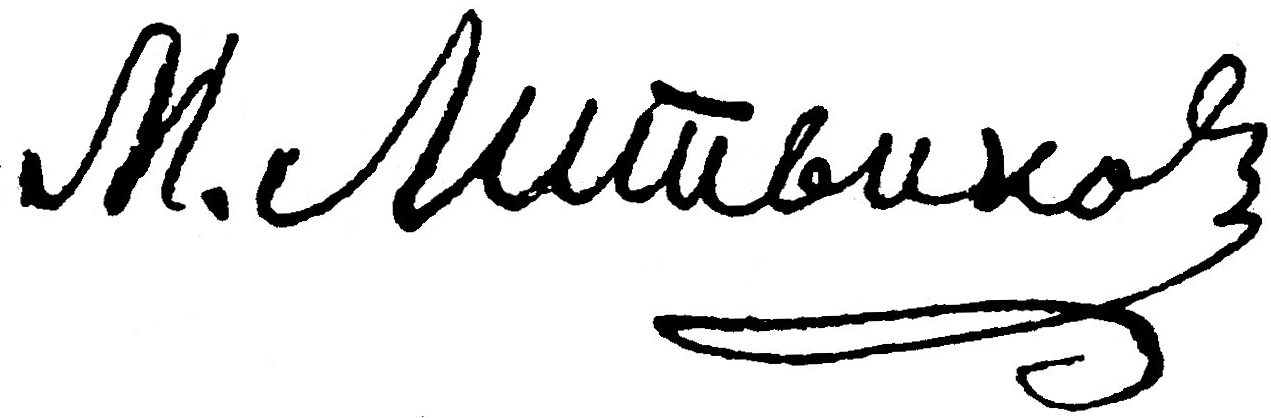
Signature of: maksim litvinov